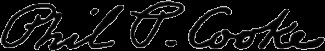
Signature of: philip pendleton cooke